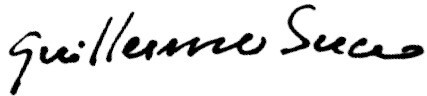
Signature of: guillermo sucre